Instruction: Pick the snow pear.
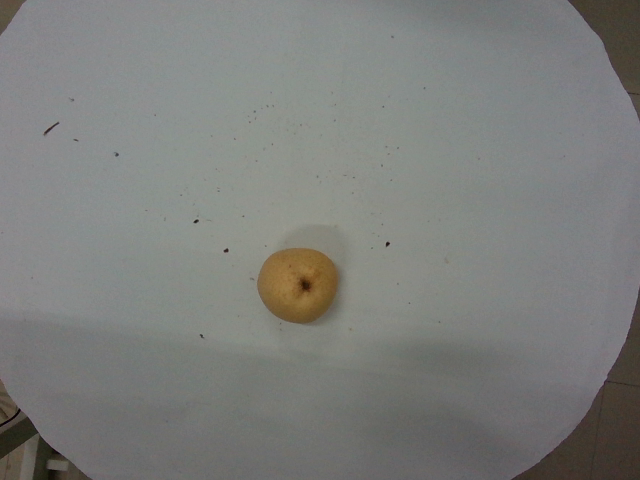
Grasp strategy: vertical